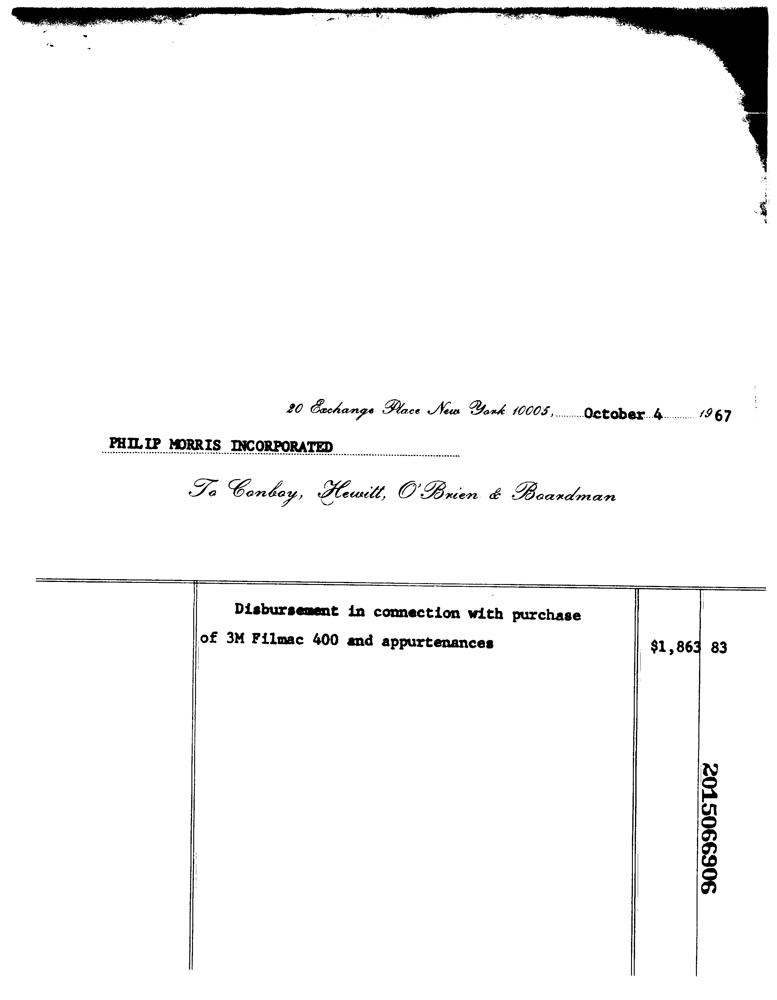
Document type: Invoice